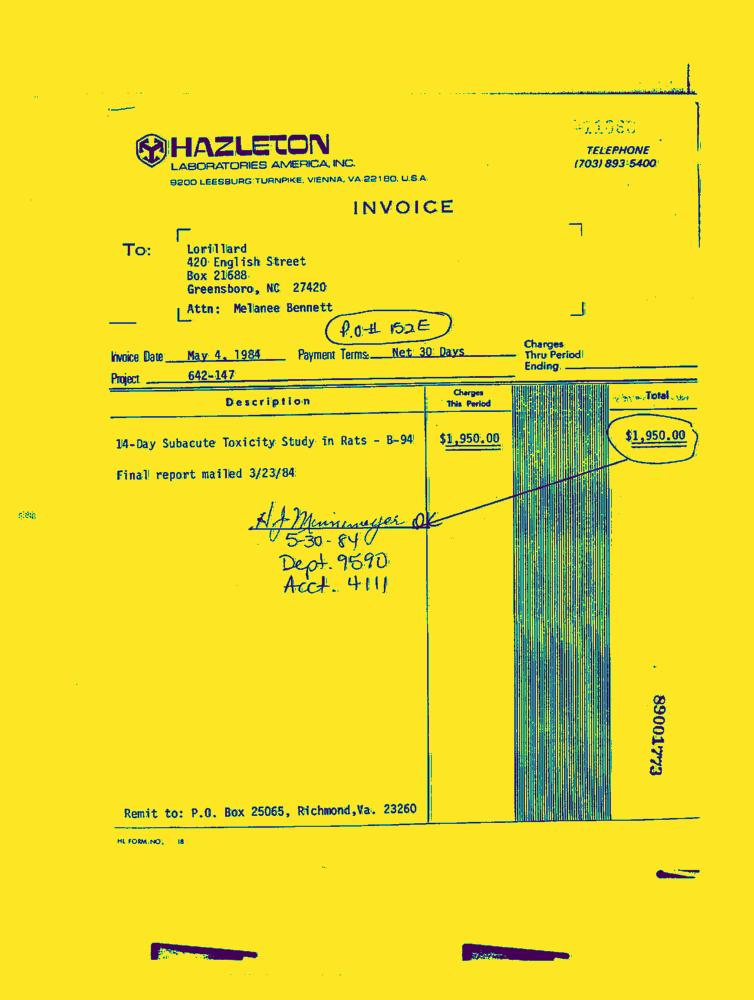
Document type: Invoice-Doc